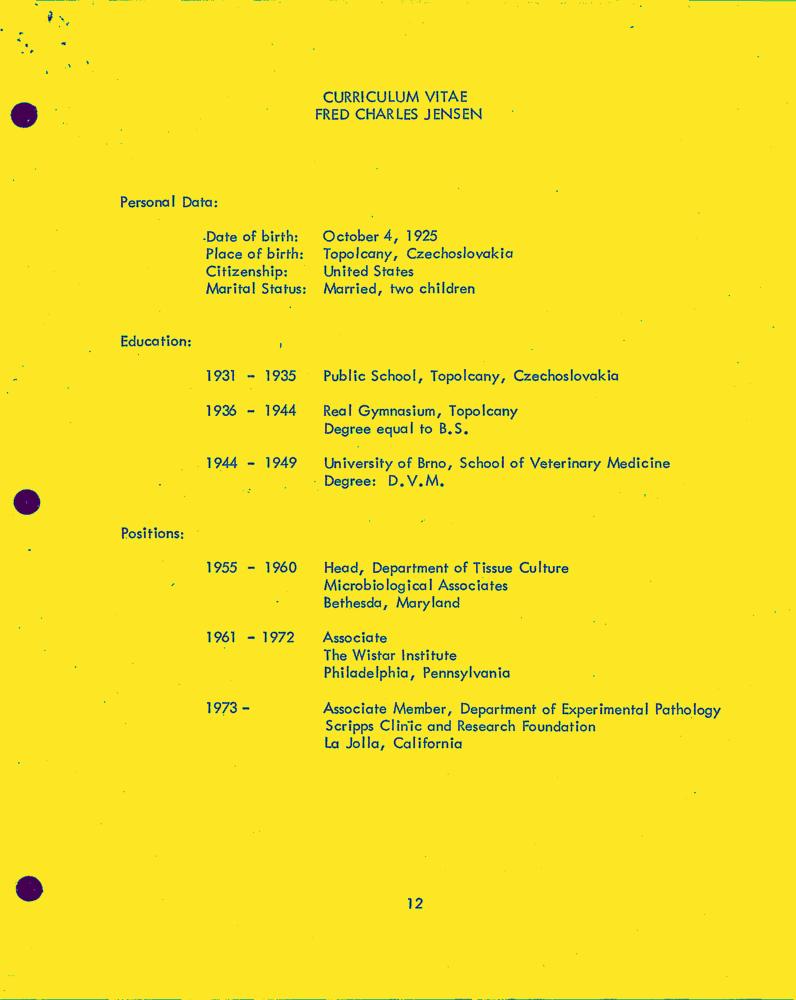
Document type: Resume-Doc